Question: In what way does the history help explain the case?
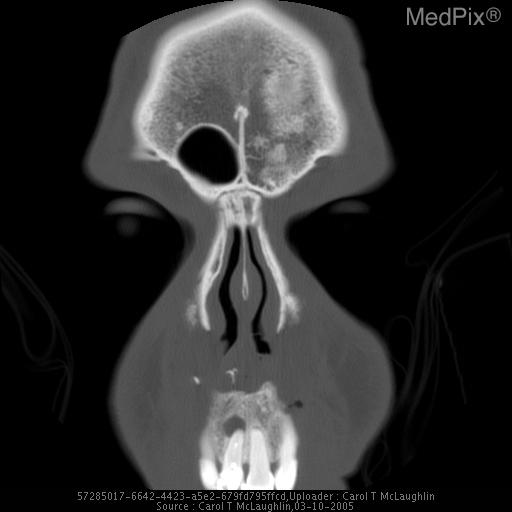
Answer: The patient's history of 23 y/o man with chronic sinus disease. is key in understanding the case.